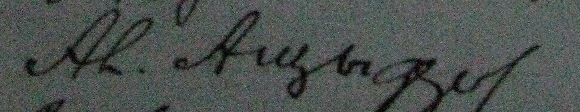
Signature of: antsiferov alexey nikolayevich